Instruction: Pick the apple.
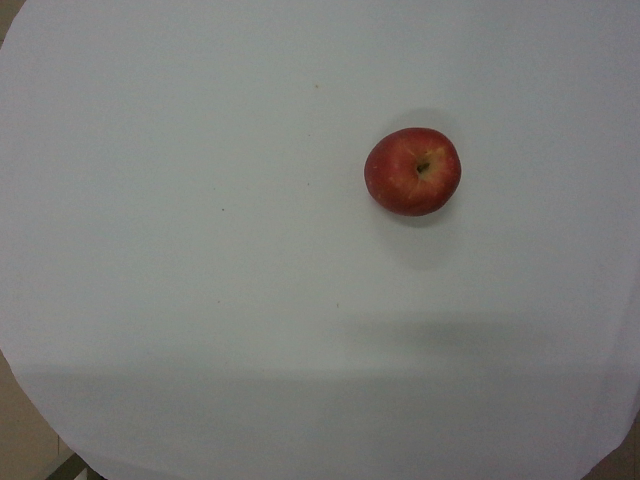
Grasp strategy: vertical